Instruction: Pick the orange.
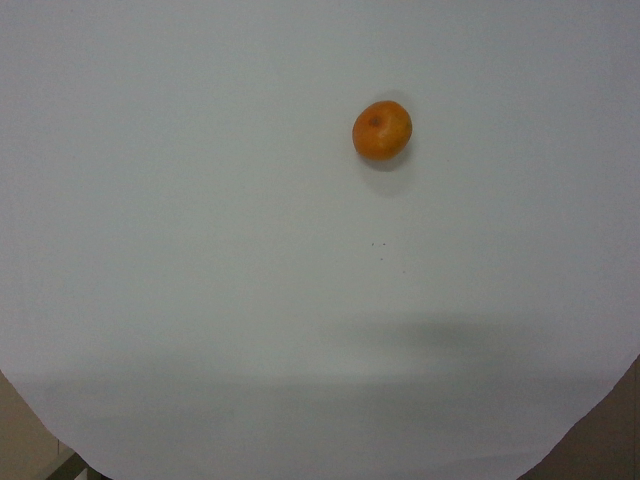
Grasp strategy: vertical